Question: What is the name of the tenant mentioned in the document?
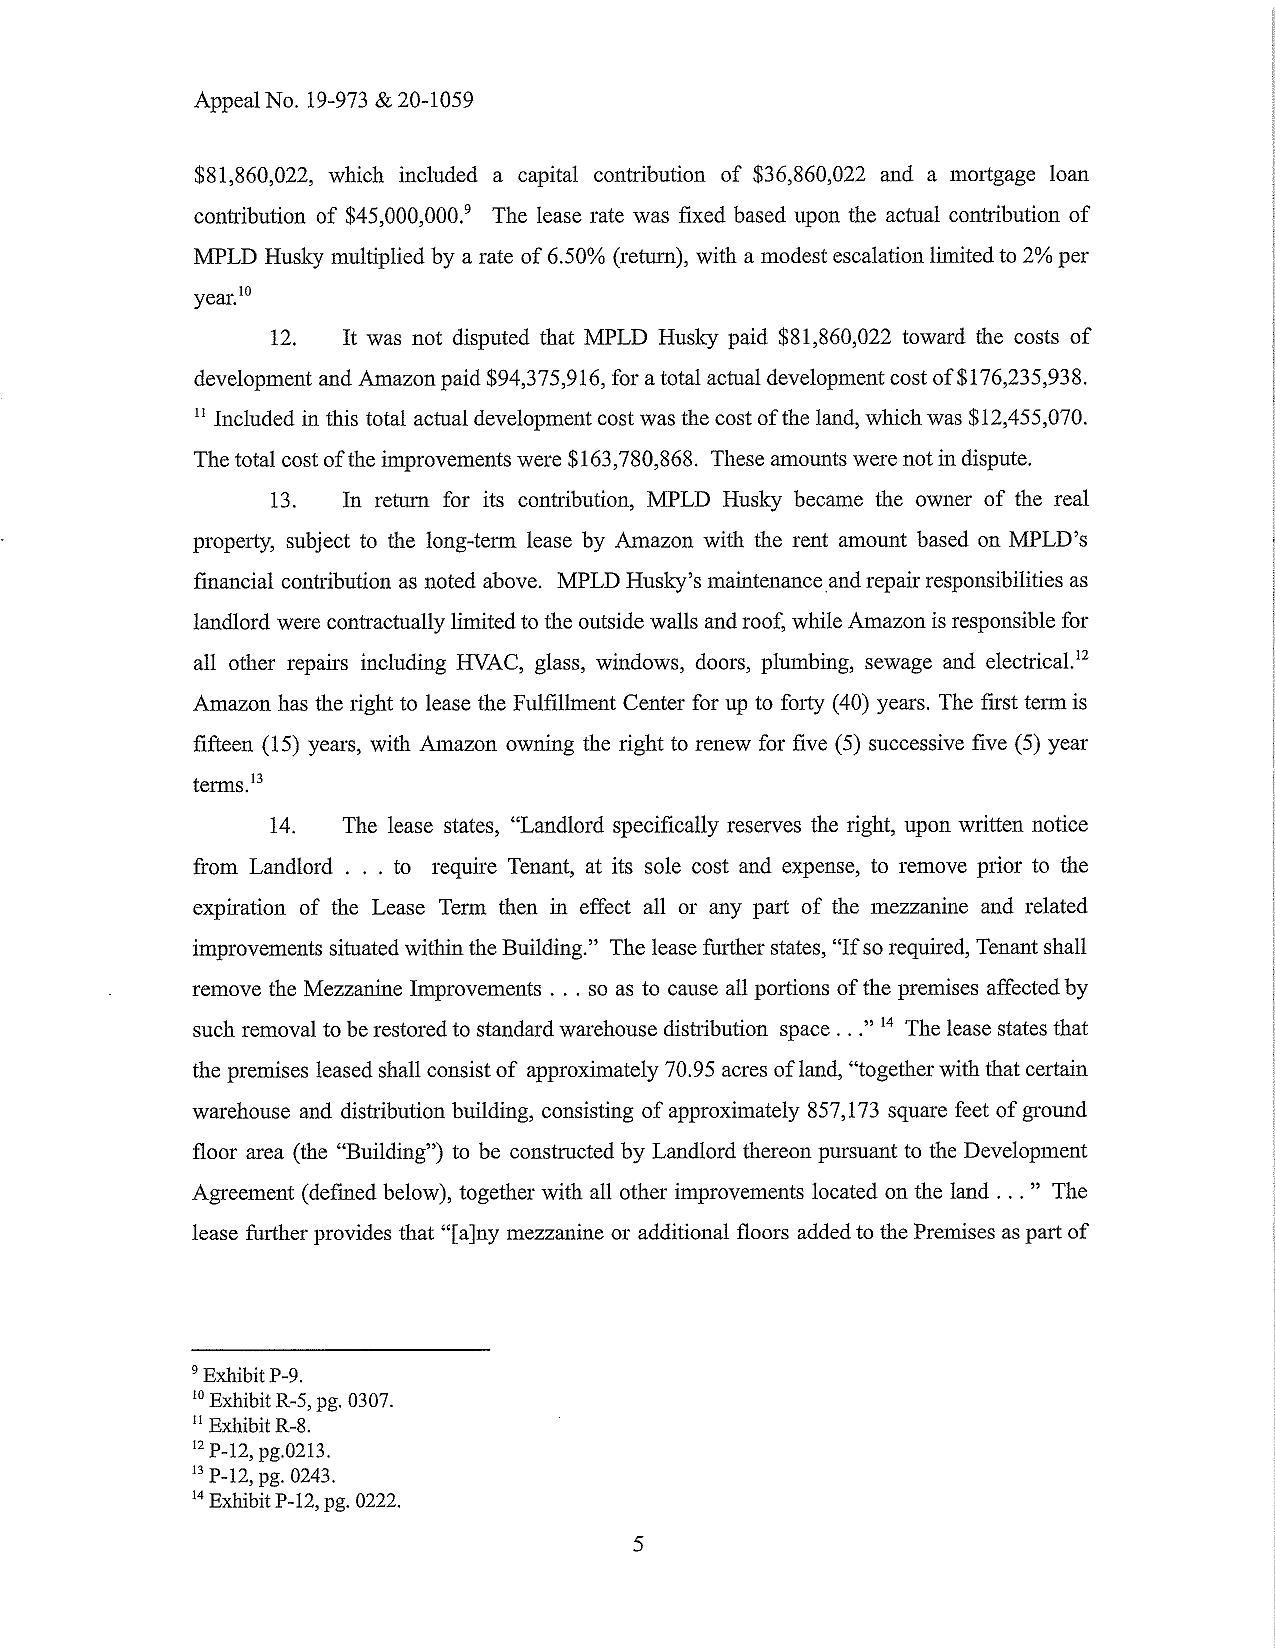
Answer: "MPLD Husky"